Question: What is the address or location of the property listed in the document?
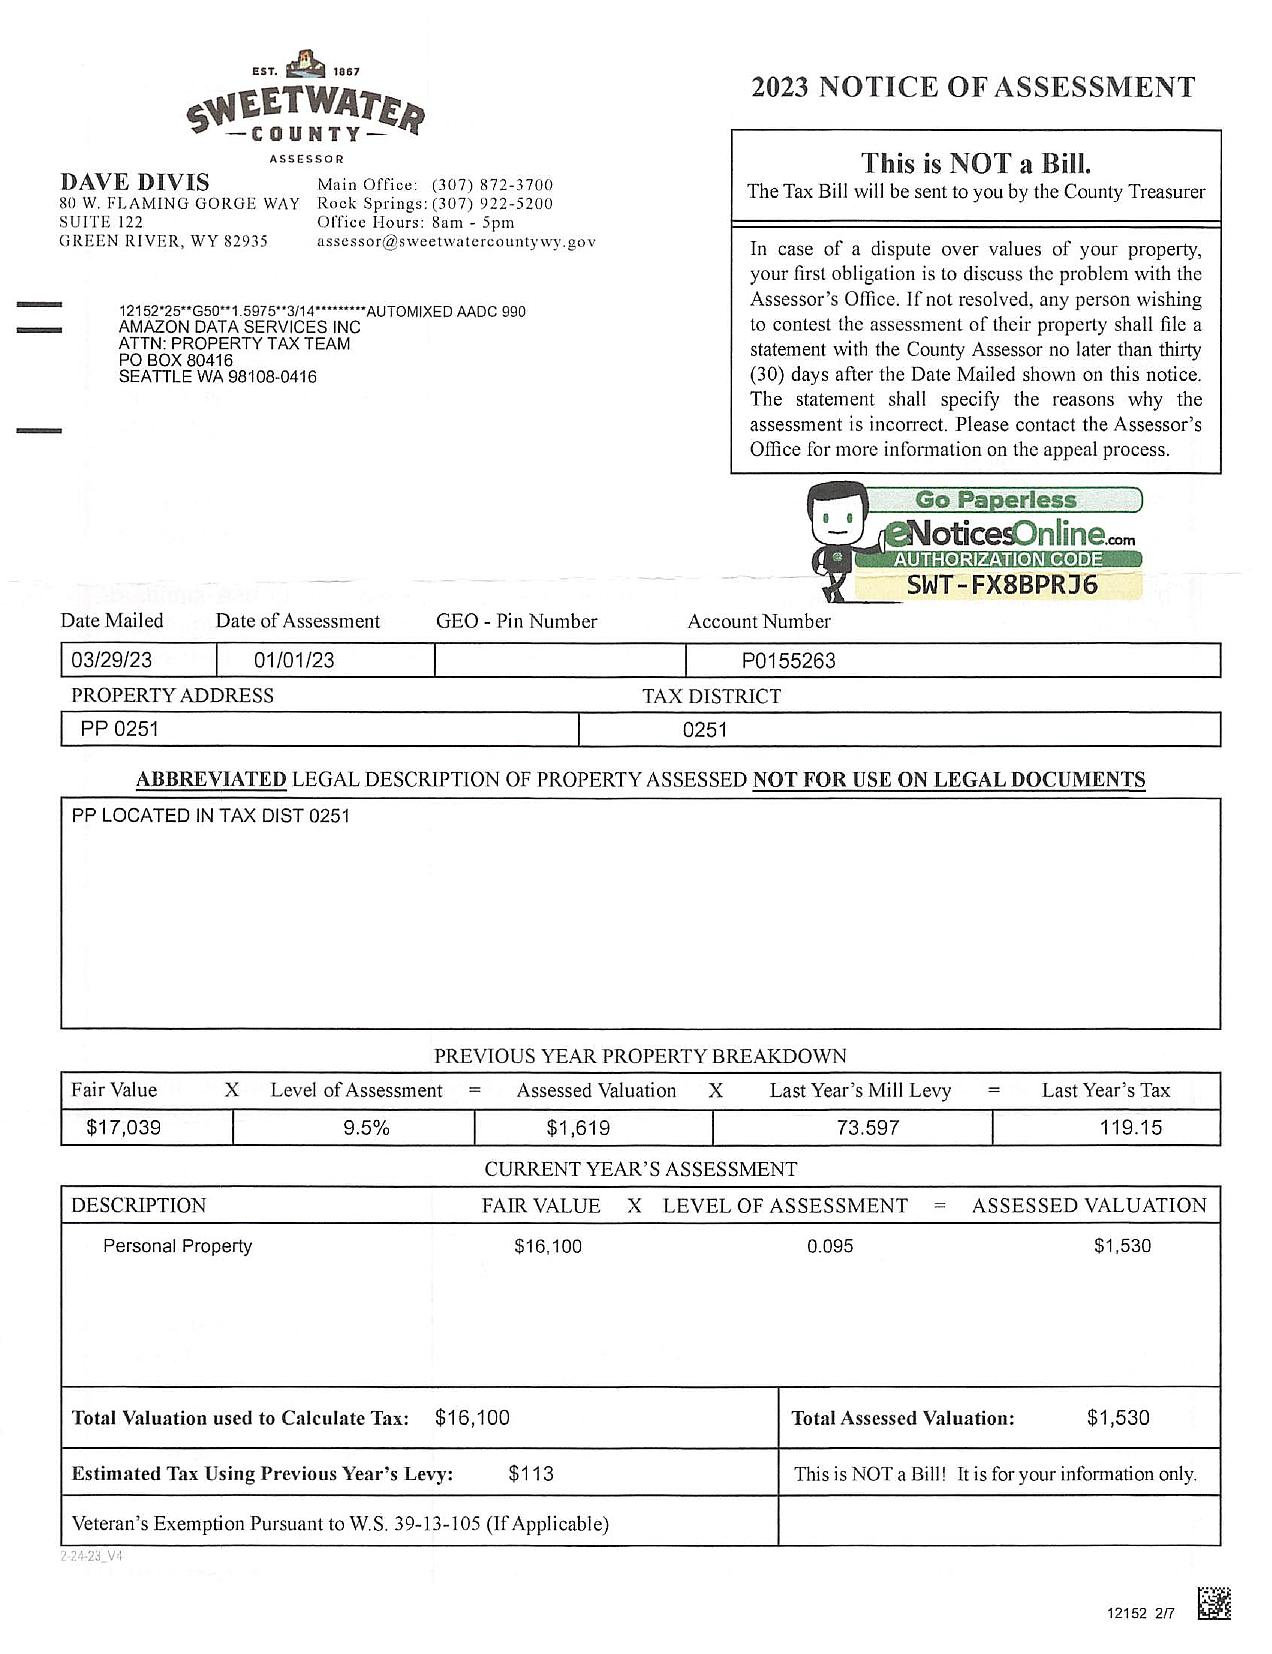
Answer: "PP 0251"